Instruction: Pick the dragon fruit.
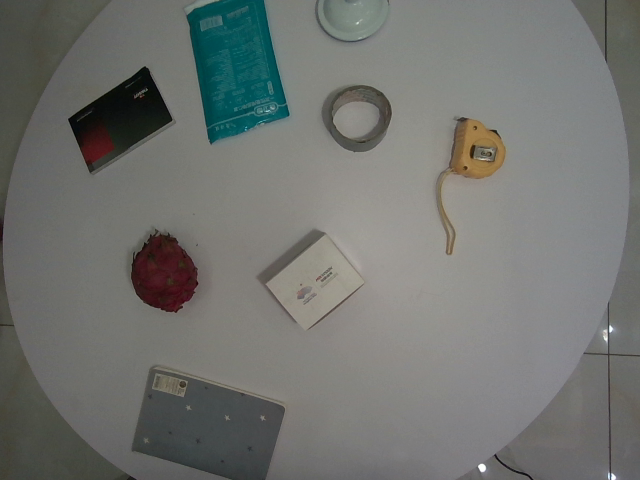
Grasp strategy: vertical